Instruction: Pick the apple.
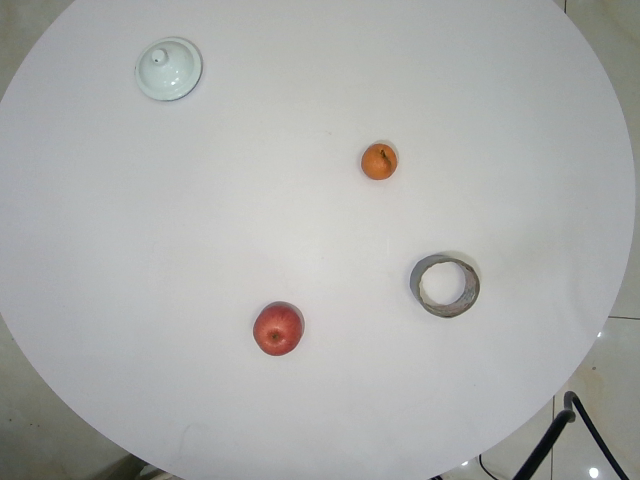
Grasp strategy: vertical